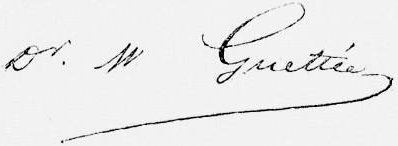
Signature of: wladimir guettée